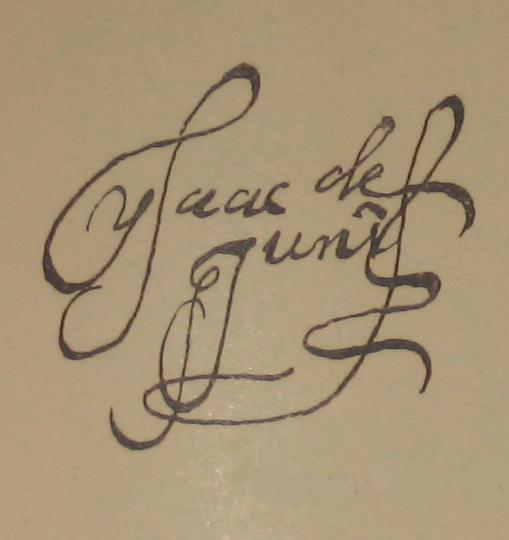
Signature of: isaac de juni